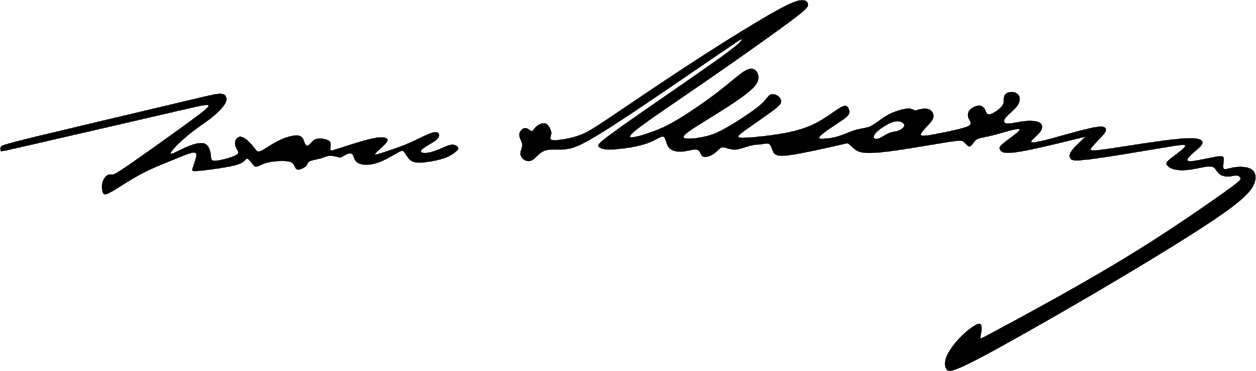
Signature of: ivan mesar